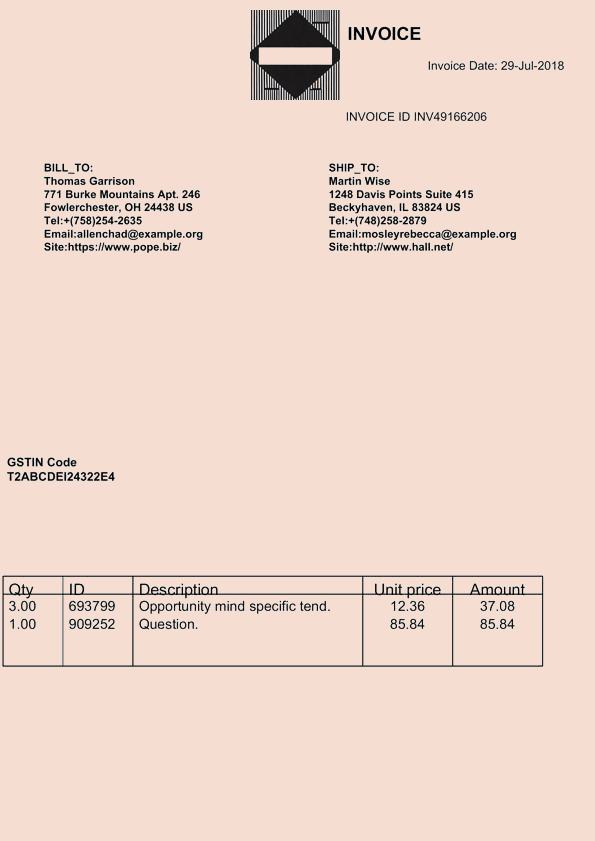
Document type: Invoice